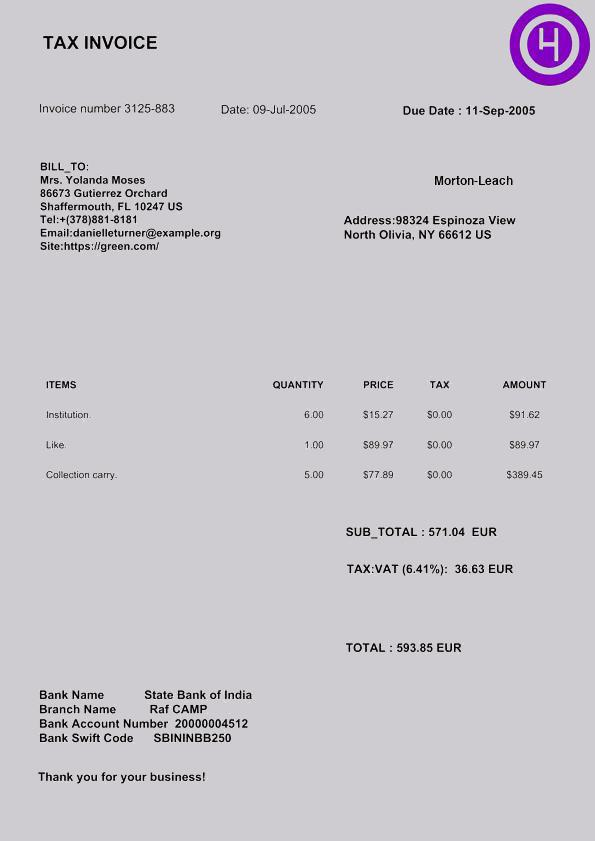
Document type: Invoice